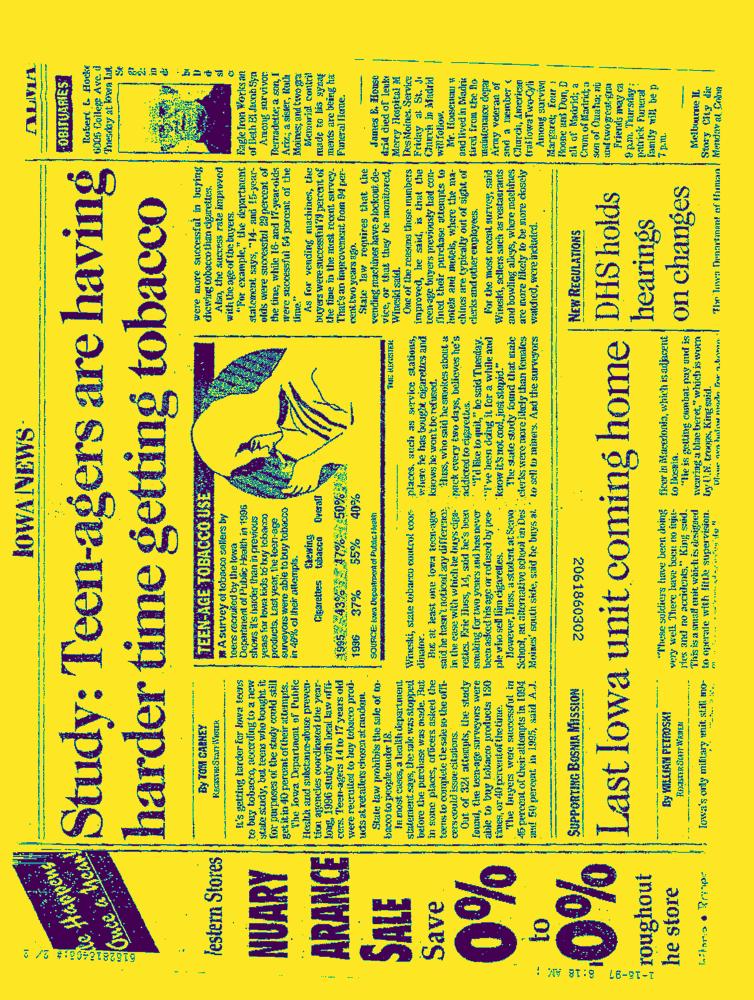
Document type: News-Article